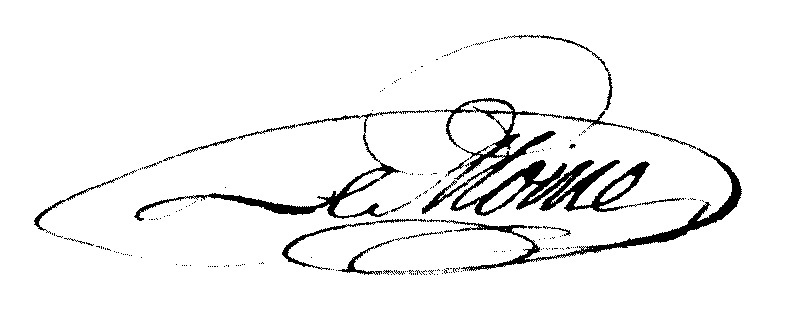
Signature of: alexandre nicolas le moine